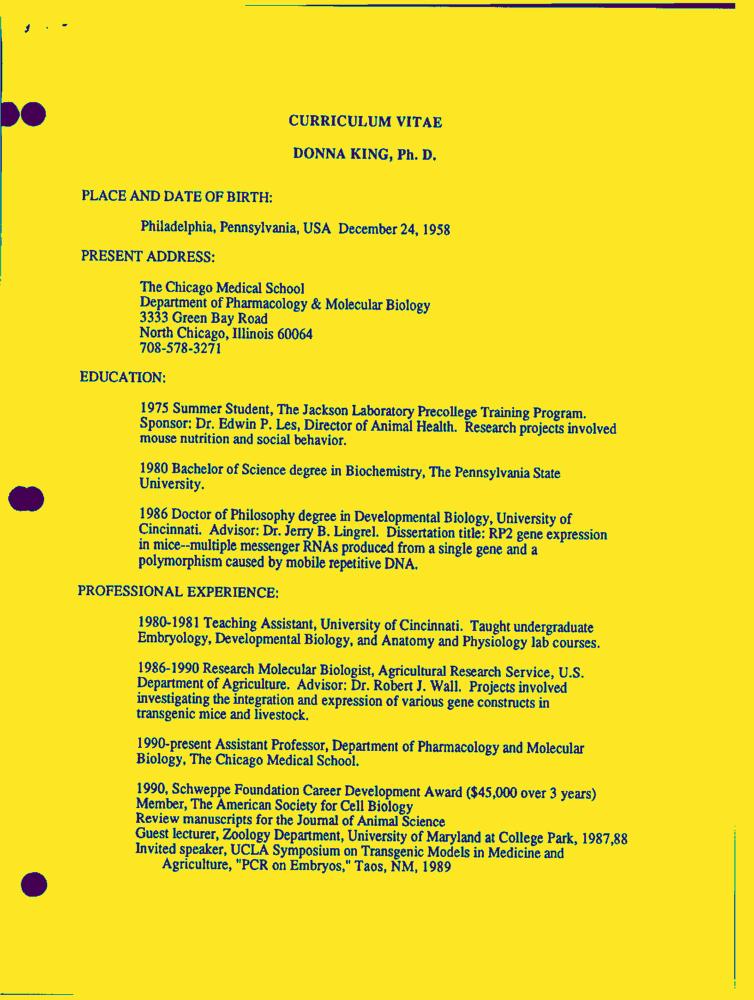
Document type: Resume-Doc